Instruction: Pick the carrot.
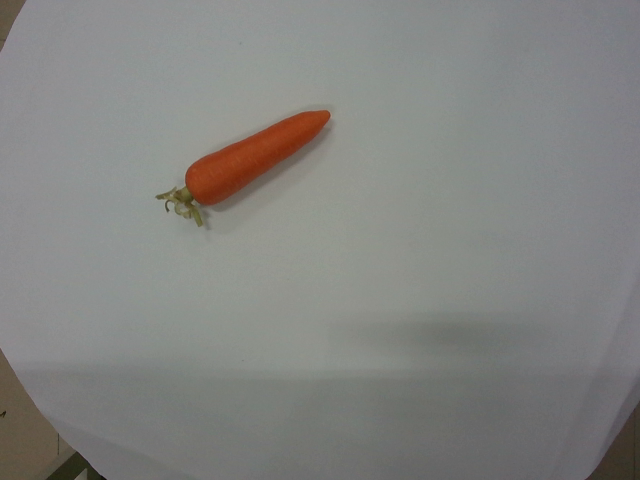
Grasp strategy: vertical